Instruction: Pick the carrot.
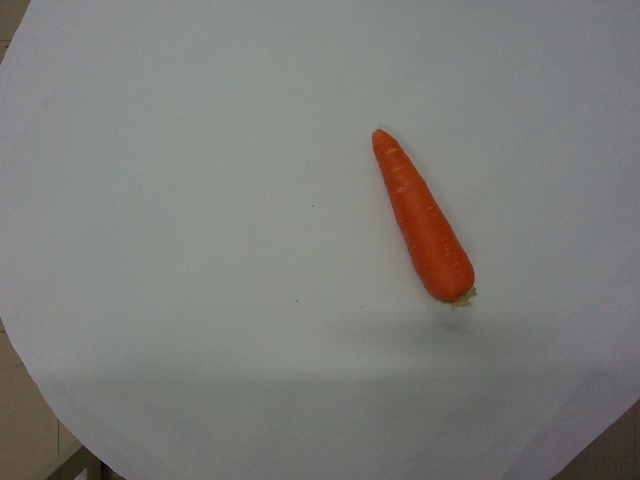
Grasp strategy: vertical